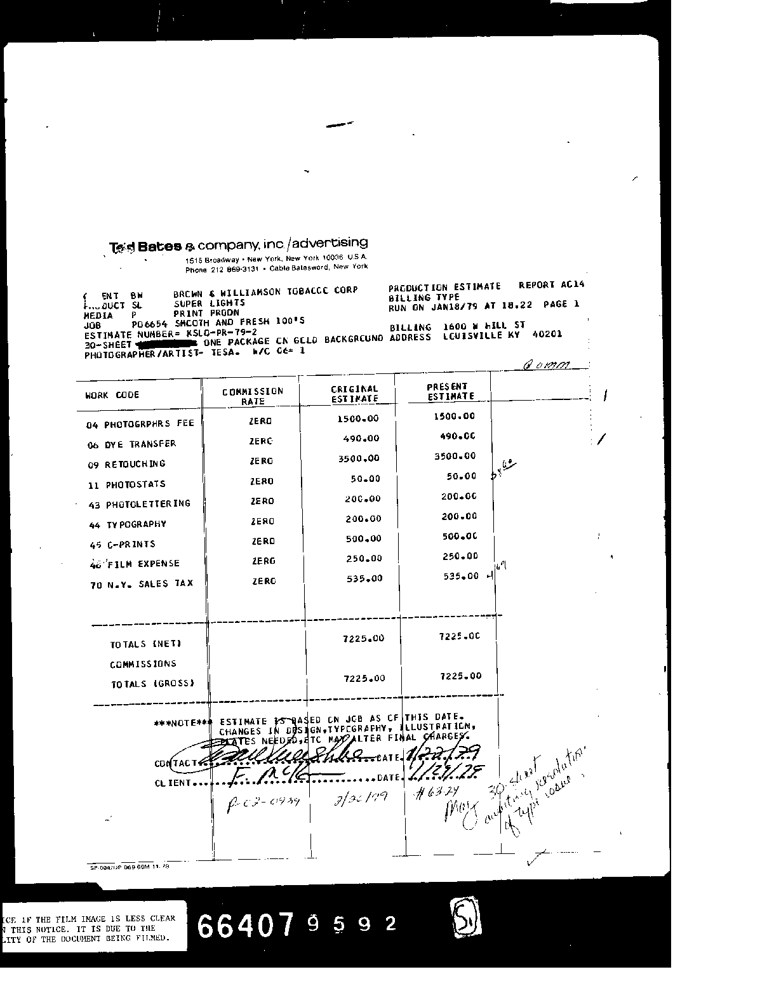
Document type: Invoice